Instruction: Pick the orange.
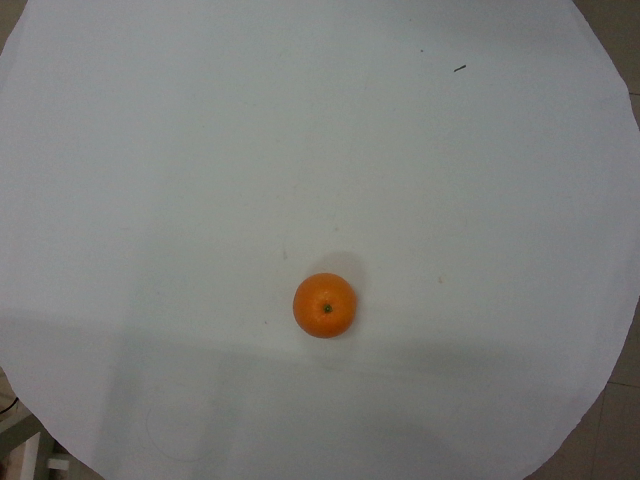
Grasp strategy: vertical